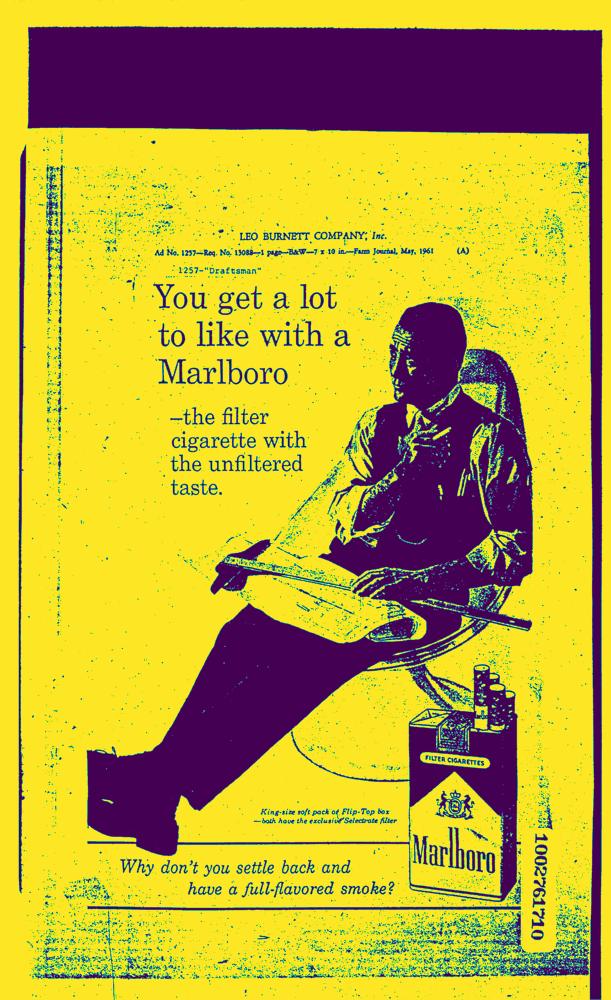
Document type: AD